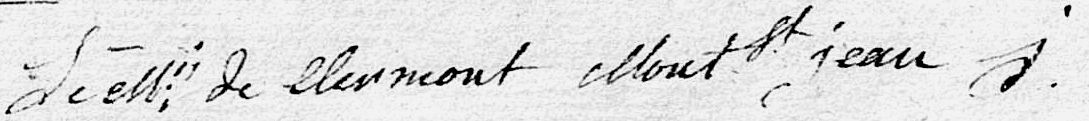
Signature of: jacques de clermont mont saint jean